Question: What jurisdiction, city, or county is the document associated with?
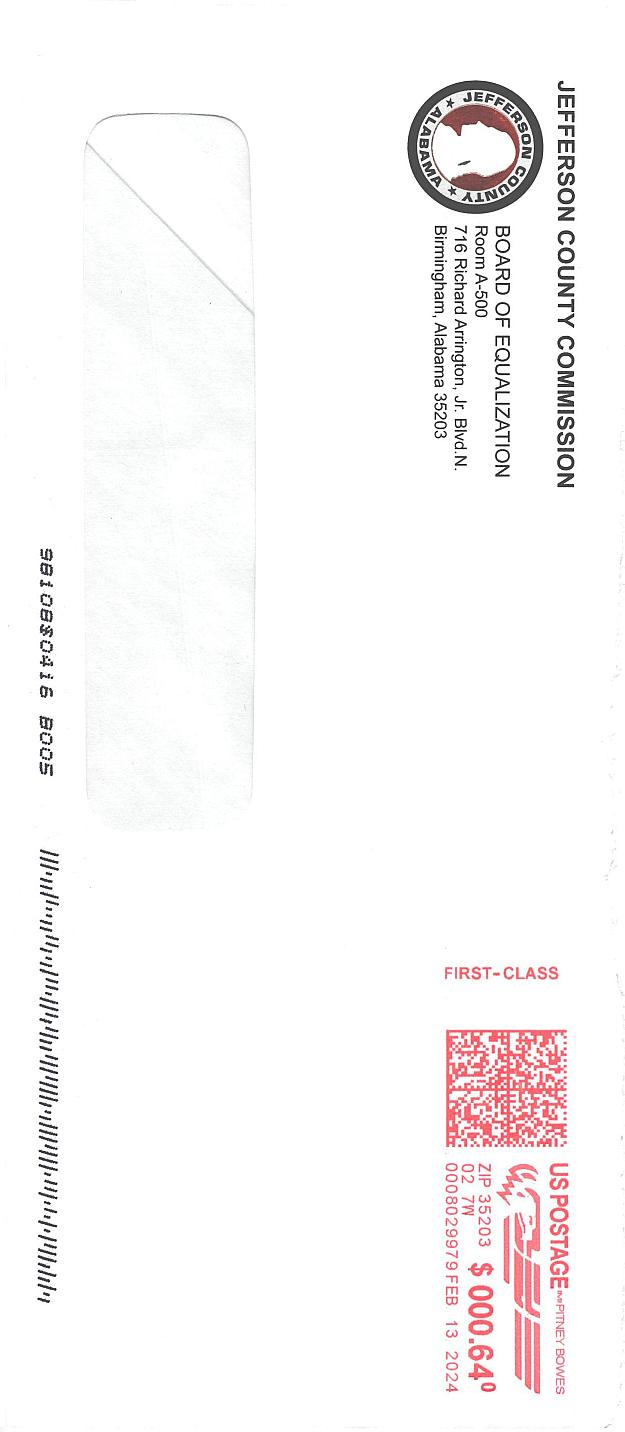
Answer: "Jefferson County"